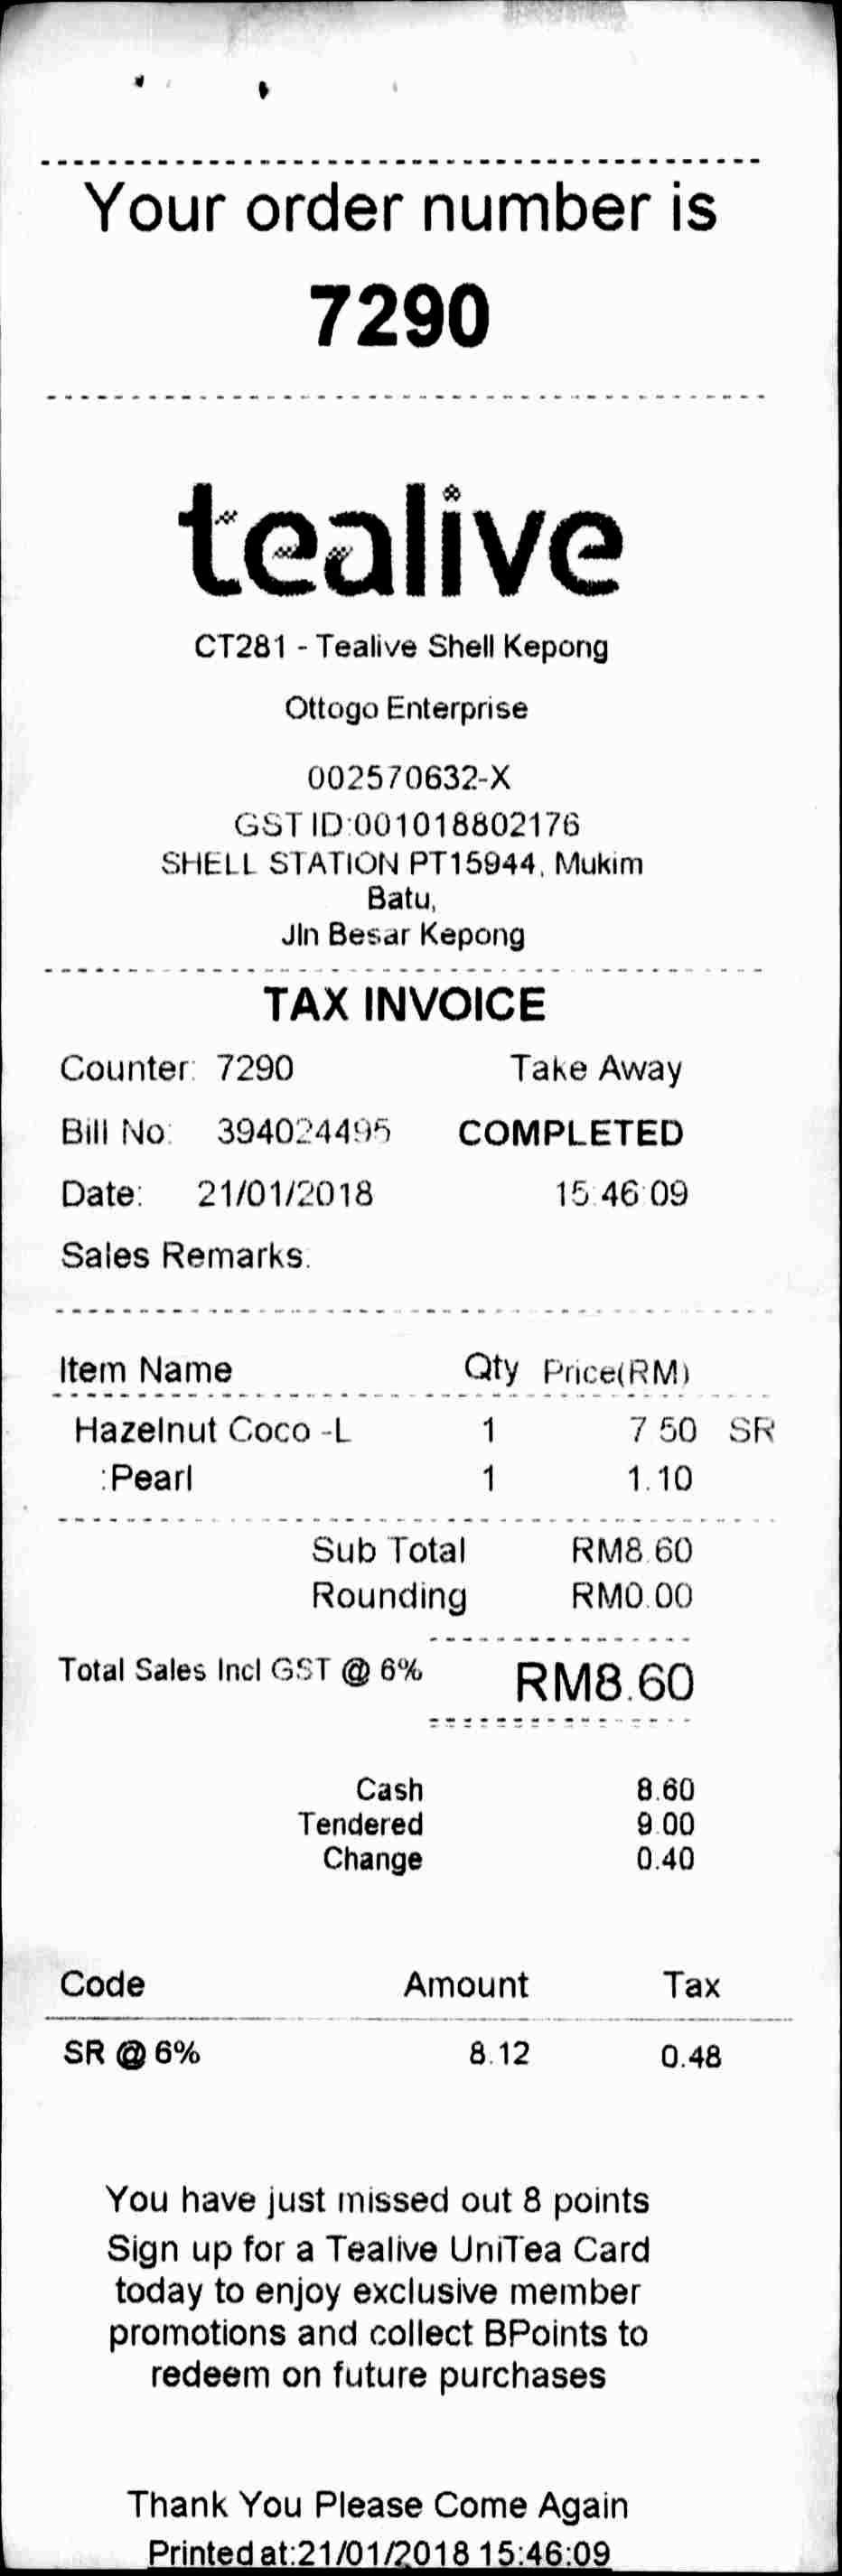
YOUR ORDER NUMBER IS
7290
TEALIVE
CT281 - TEALIVE SHELL KEPONG
OTTOGO ENTERPRISE
002570632-X
GST ID:001018802176
SHELL STATION PT15944, MUKIM
BATU,
JLN BESAR KEPONG
TAX INVOICE
COUNTER:
BILL NO:
DATE:
SALES REMARKS:
394024495
21/01/2018
TAKE AWAY
COMPLETED
15:46:09
ITEM NAME
HAZELNUT COCO -L
:PEARL
QTY
1
1
PRICE(RM)
7.50
1.10
SR
SUB TOTAL
ROUNDING
RM8.60
RM0.00
TOTAL SALES INCL GST @ 6%
RM8.60
CASH
TENDERED
CHANGE
8.60
9.00
0.40
CODE
SR @ 6%
AMOUNT
8.12
TAX
0.48
YOU HAVE JUST MISSED OUT 8 POINTS
SIGN UP FOR A TEALIVE UNITEA CARD
TODAY TO ENJOY EXCLUSIVE MEMBER
PROMOTIONS AND COLLECT BPOINTS TO
REDEEM ON FUTURE PURCHASES
THANK YOU PLEASE COME AGAIN
PRINTED AT:21/01/2018 15:46:09
7290